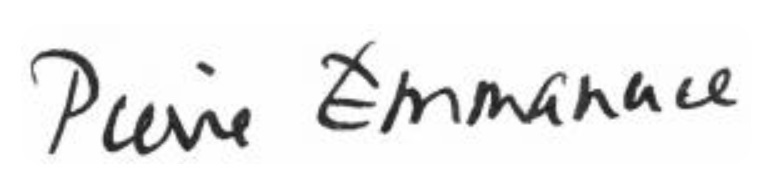
Signature of: pierre emmanuel